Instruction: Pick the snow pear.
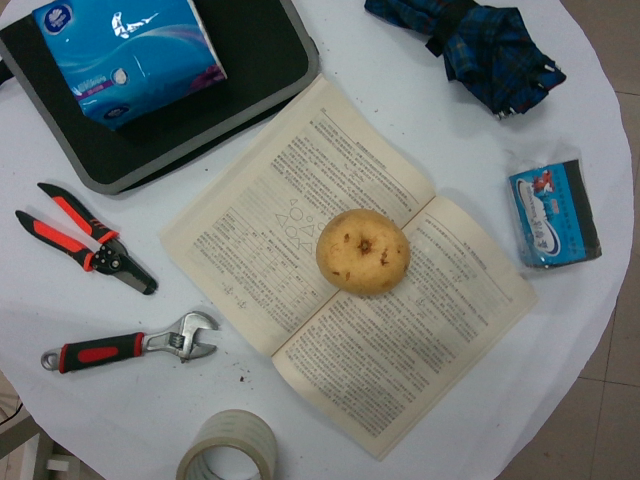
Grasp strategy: vertical